Question: How does the patient history play a role?
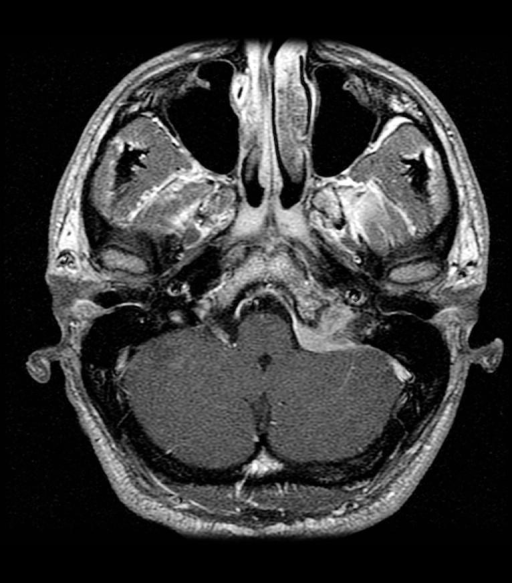
Answer: The patient's history of 26 year-old man, detailed history withheld is key in understanding the case.